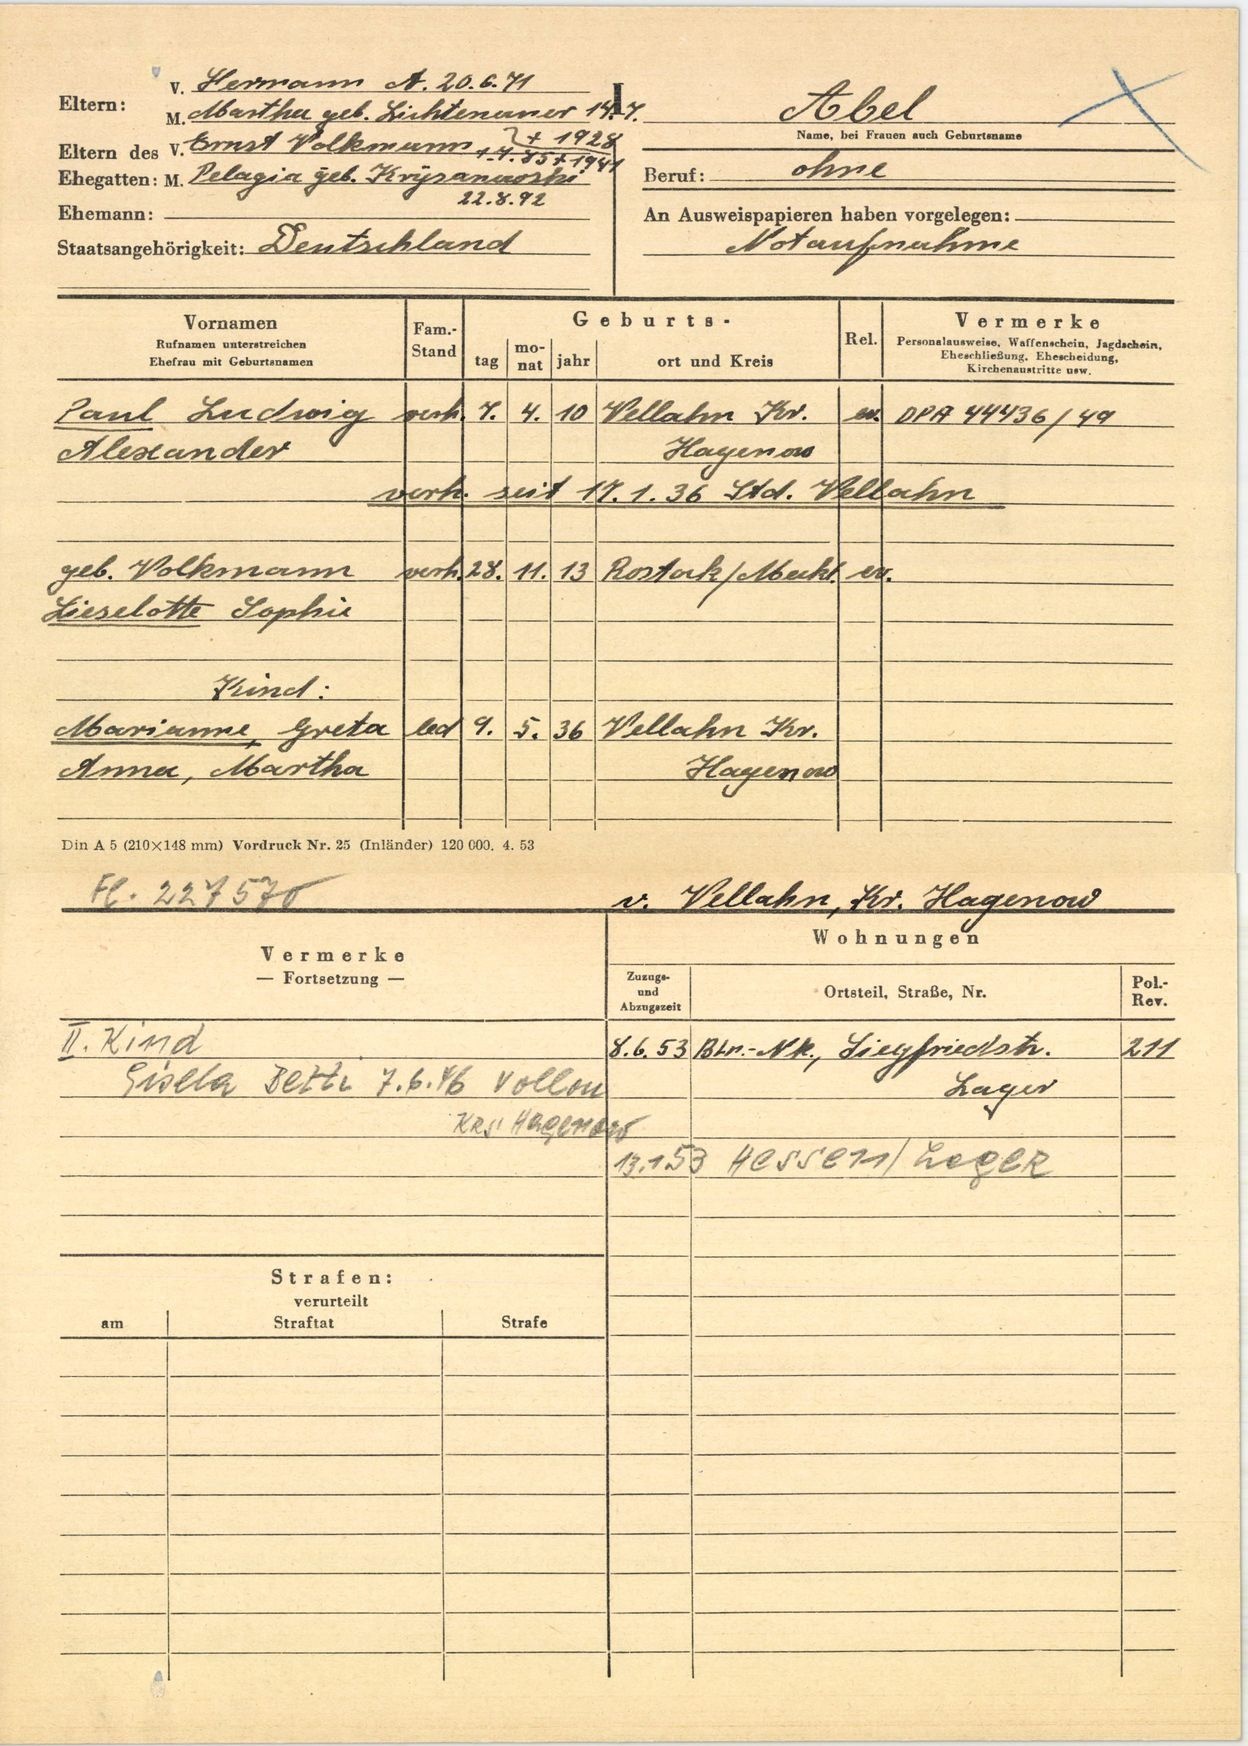
Abel